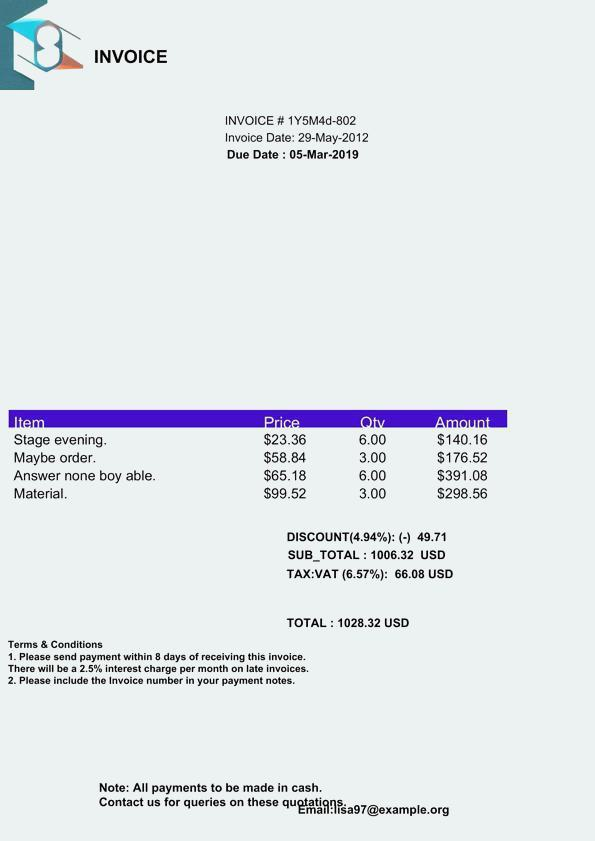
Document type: Invoice